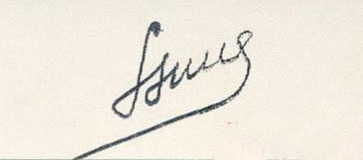
Signature of: phan khac suu